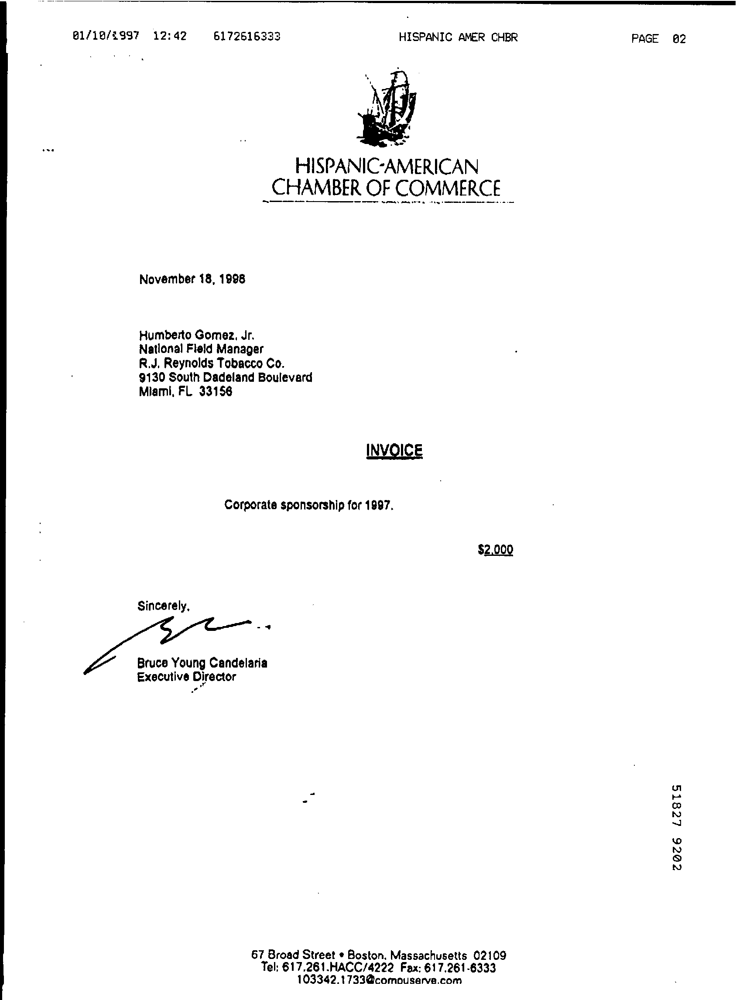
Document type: Invoice